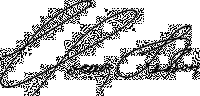
Signature of: joseph kobzon